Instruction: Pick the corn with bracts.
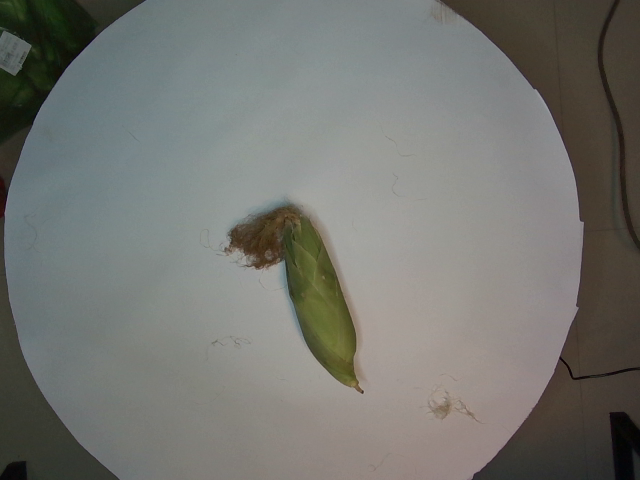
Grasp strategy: vertical